Question: What is the main concern?
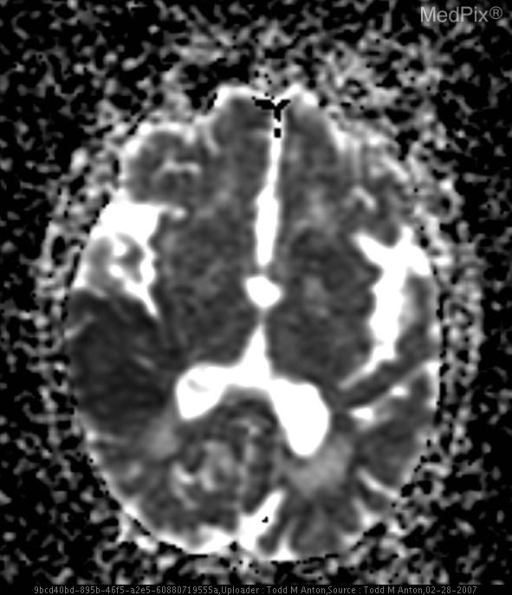
Answer: The findings suggest 23 Jan: NON-CONTRAST Head CT (from emergency dept)
-regional hypoattenuation in right temporal lobe, extending from cerebral cortex into white matter
-loss of gray/white matter differentiation
-sulcal effacement of right temporal-parietal lobes (may represent ischemia and resultant edema)
-some chronic microvascular ischemic disease of periventricular white matter
-ventricles and cisterns preserved, no intracranial hemorrhage or mass
-likely represents infarct of unknown time course (subacute vs. acute)
-MRI recommended

24 Jan: Brain MRI (from emergency dept)
-axial DWI—increased signal in right posterior parietal lobe=restricted diffusion
-ADC map--corresponding decreased signal
-consistent with acute stroke in right posterior parietal lobe

24 Jan: CAROTID US
-echogenic calcified plaque in right carotid bulb and proximal internal carotid artery with 50-69% stenosis with elevated velocities in internal carotid
-hemodynamically insignificant stenosis in left carotid bulb

24 Jan: TRANSTHORACIC ECHO (no images shown)
-normal left and right ventricular size and function
-negative bubble study

25 Jan: CT ANGIOGRAPHY W/ CONTRAST (sagittal view)
-large calcified plaque in right carotid bifurcation and proximal ICA
-hemodynamically significant stenosis of 64%

26 Jan: NON-CONTRAST Head CT (following worsening left sided weakness and sensory loss)
-hypodensity of right temporal lobe
-two new foci of calcification within the right sylvian fissure, not present on previous exams, likely represent further acute thromboemboli
-more prominent ventricles and cisterns
-no intracranial hemorrhage or mass effect

28 Jan: Brain MRI (following worsening left sided weakness and sensory loss)
-DWI—interval increase in size of signal in right temporal-parietal region
-ADC map—corresponding decrease in signal. decreased signal in right posterior parietal lobe corresponding to DWI study. The patient might have a history of -87 year old woman
-Left upper extremity weakness and numbness for past couple days
-Son says her left face is “droopy”
-No documented medical history
-On no medications.